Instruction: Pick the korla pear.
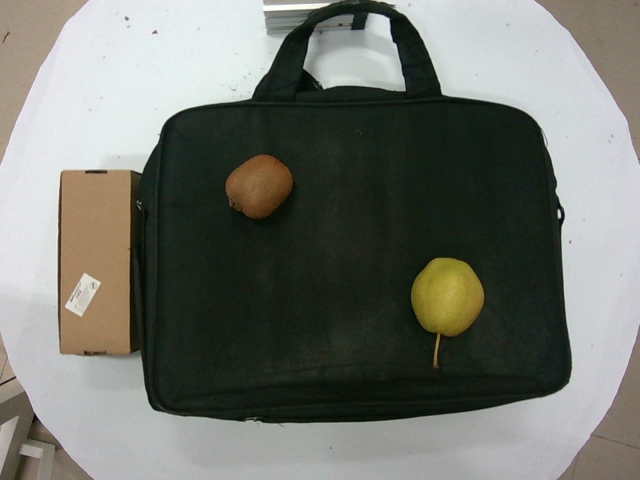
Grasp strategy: vertical